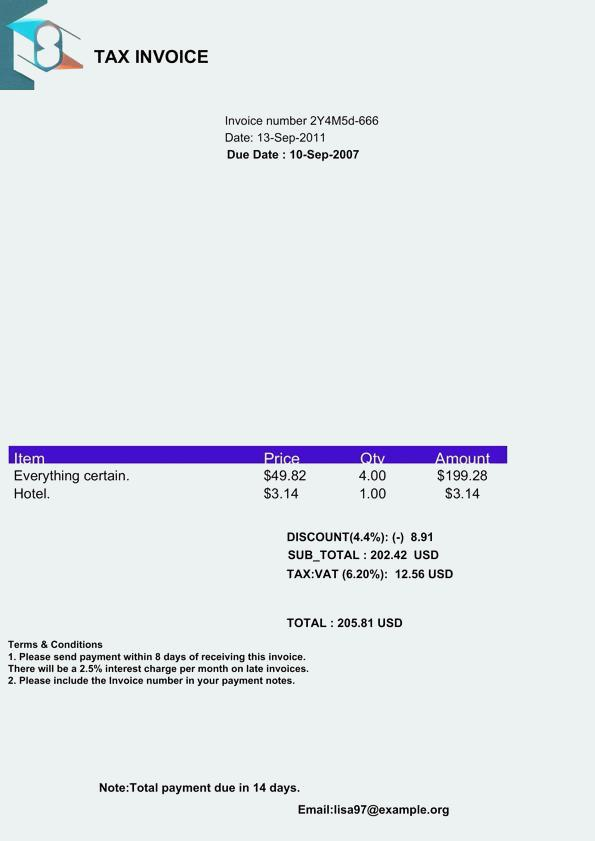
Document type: Invoice